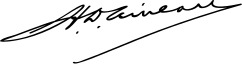
Signature of: harry ainlay